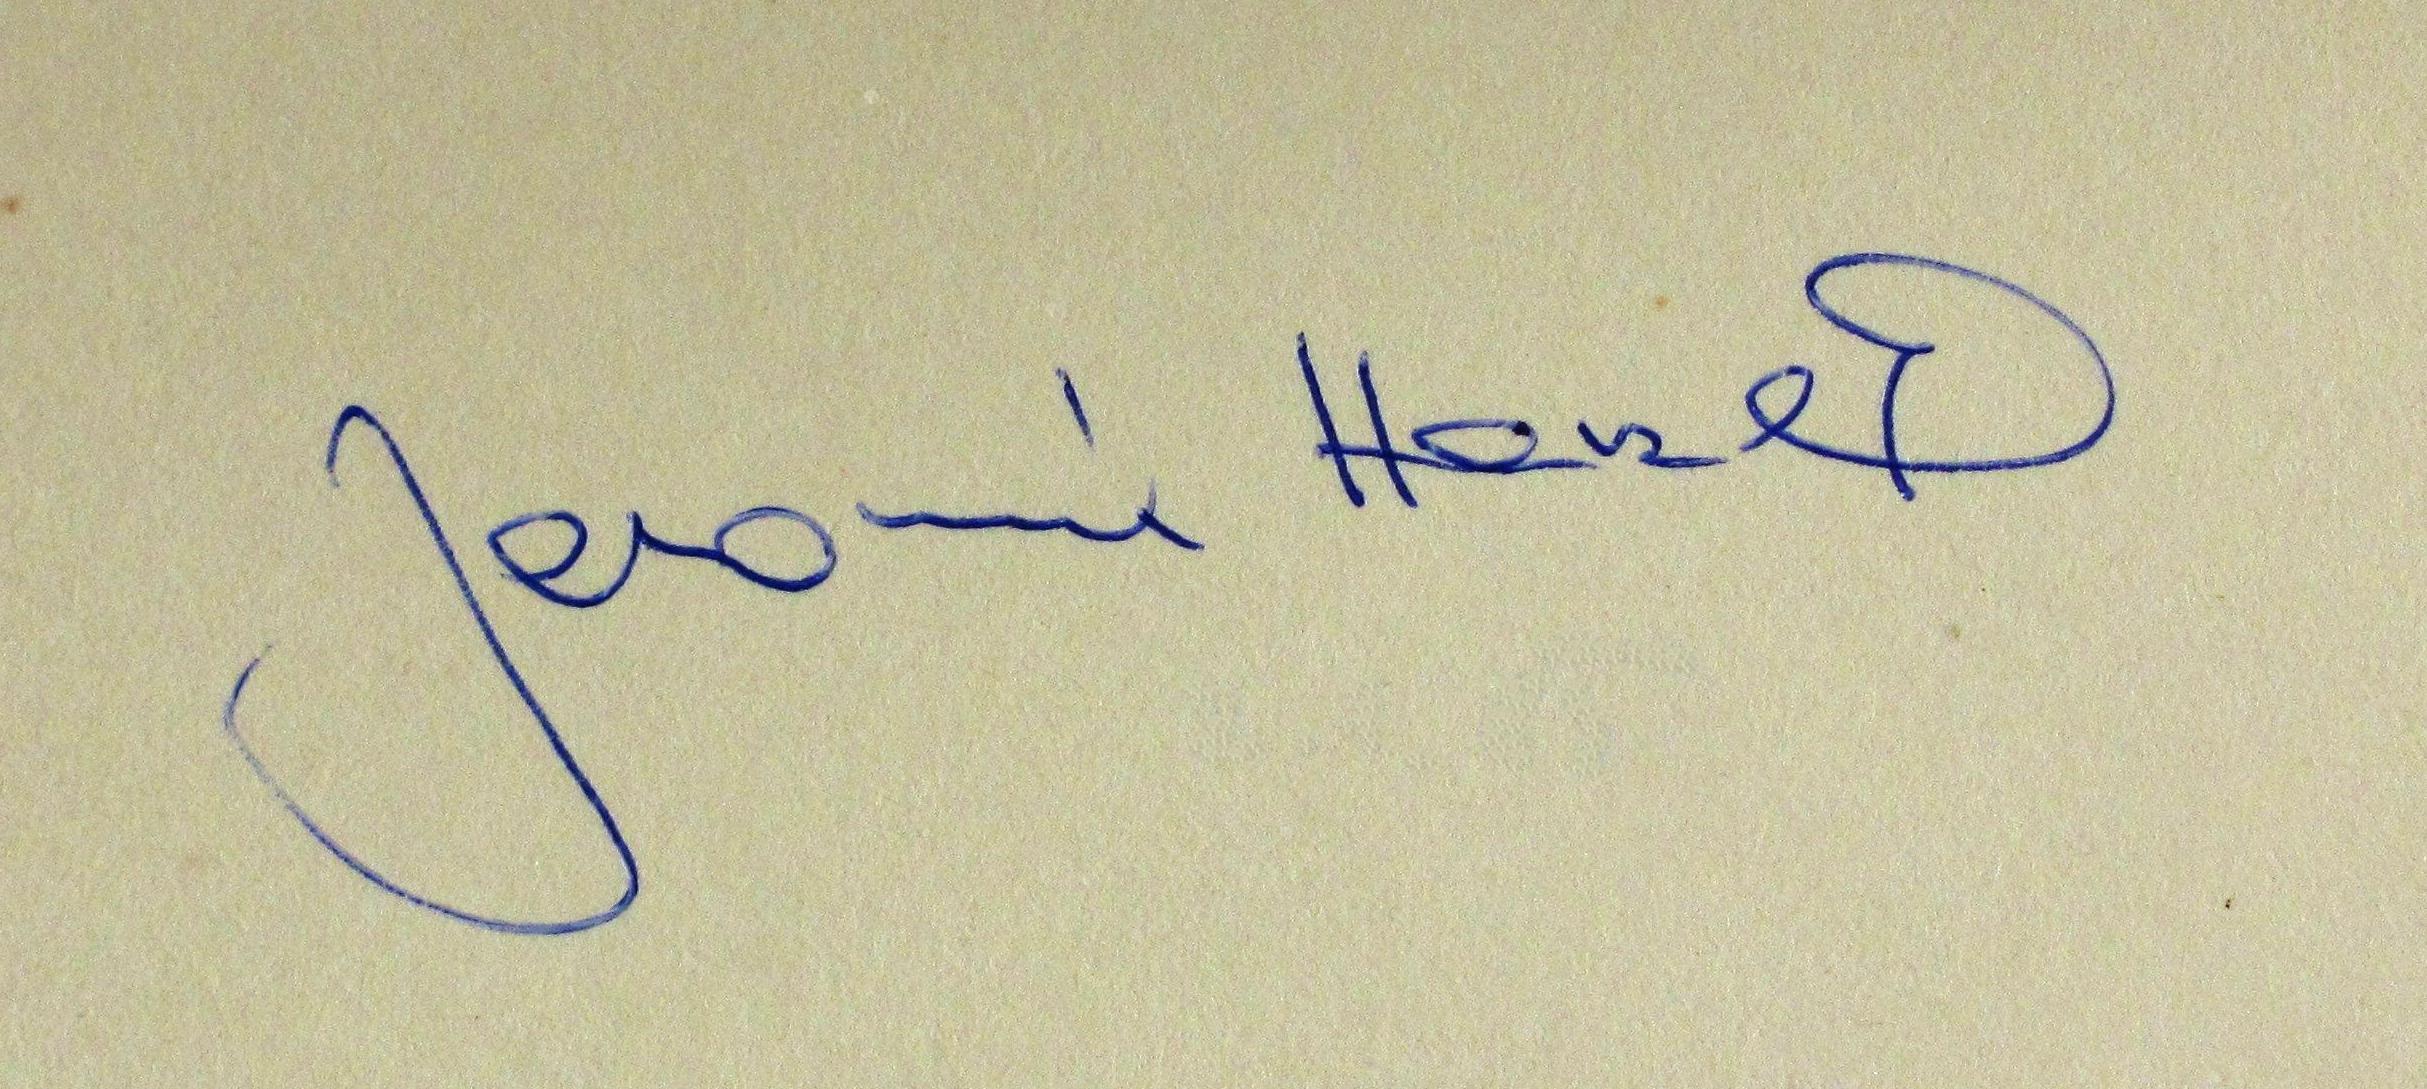
Signature of: jaromír hanzlík